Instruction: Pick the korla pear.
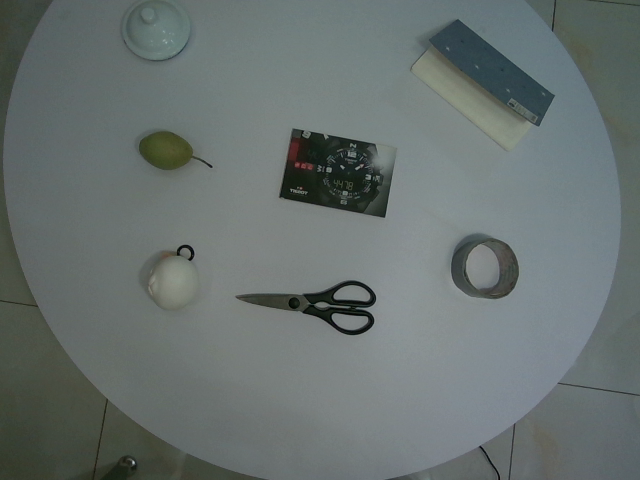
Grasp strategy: vertical